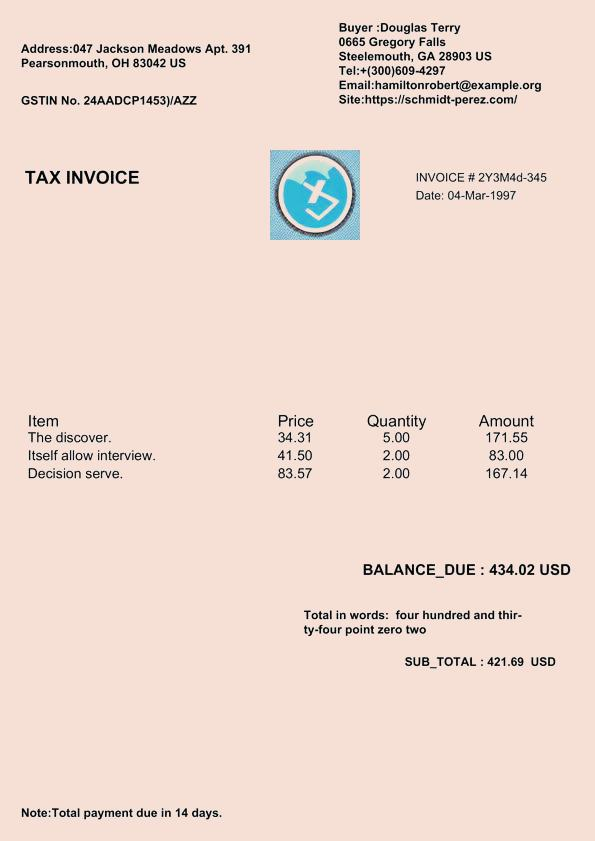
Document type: Invoice